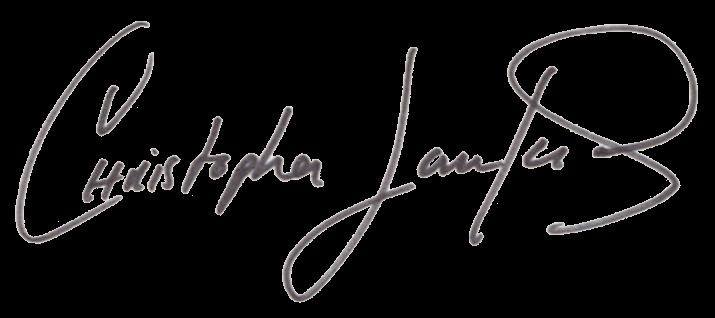
Signature of: christopher lawford